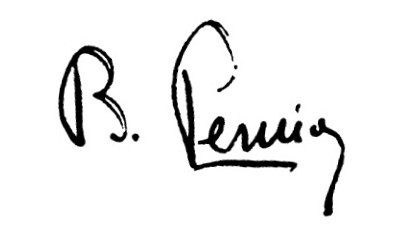
Signature of: bohuslav pernica